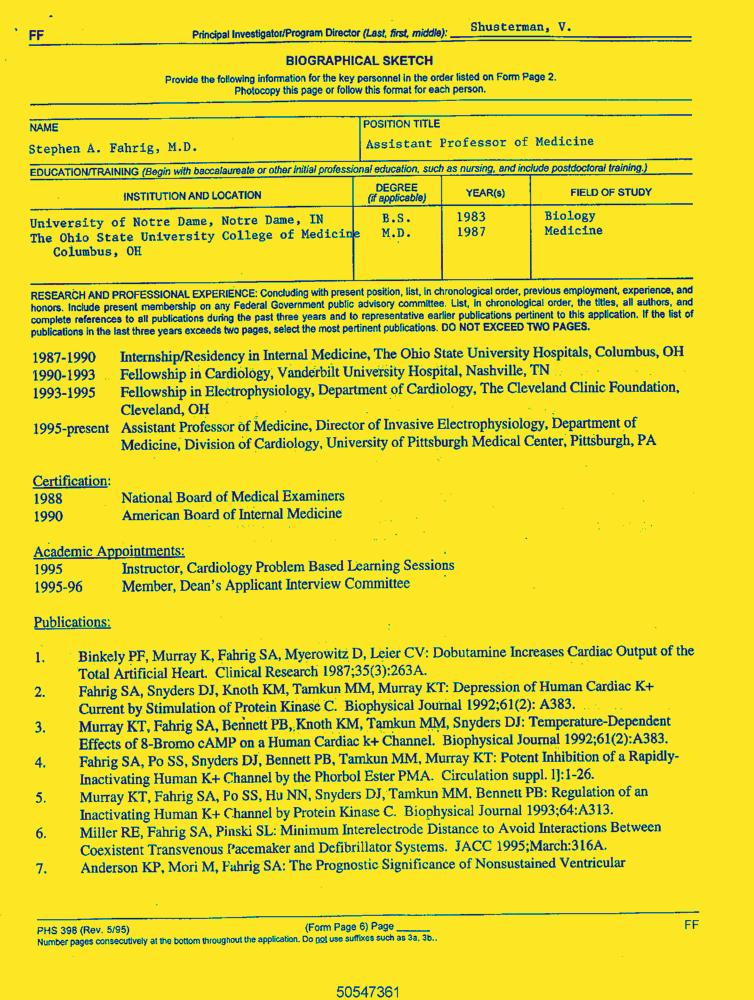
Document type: Resume-Doc